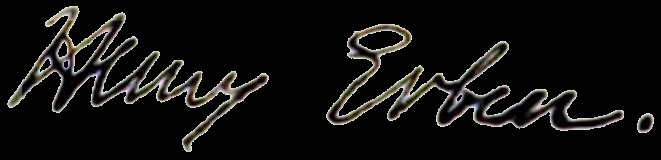
Signature of: henry erben